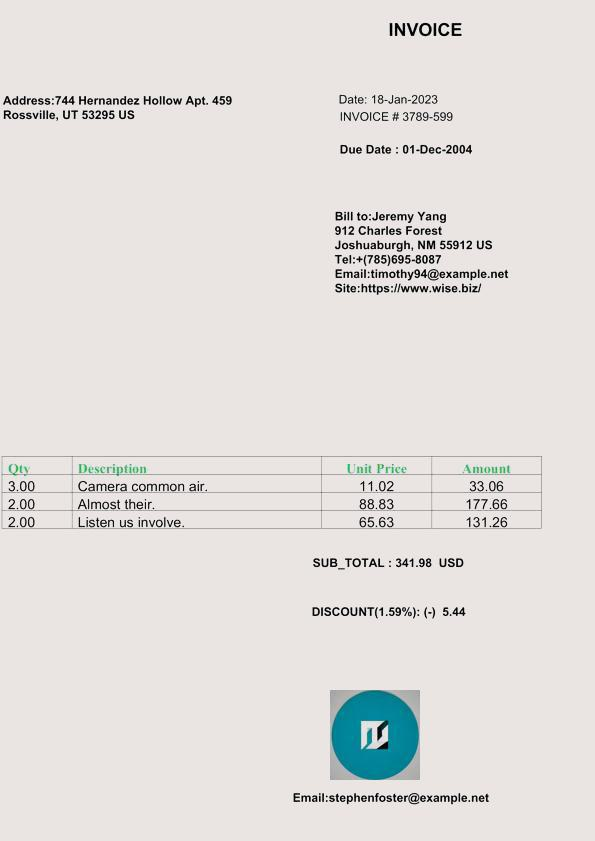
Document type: Invoice